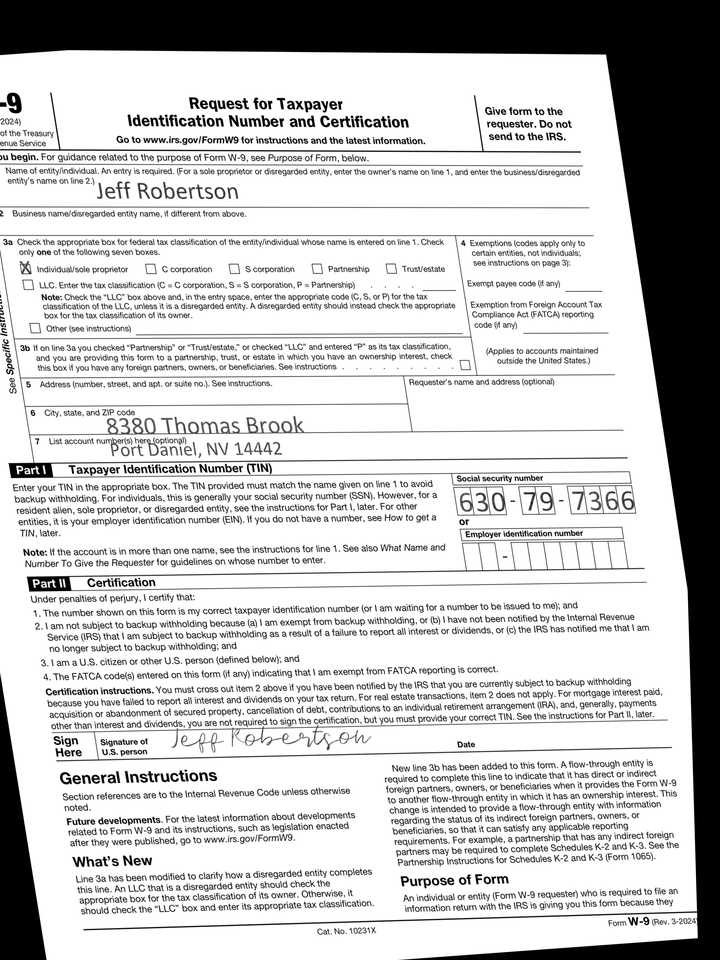
adr1: 8380 Thomas Brook
adr2: Port Daniel, NV 14442
cbx: yes
ssn: 630797366
enm: Jeff Robertson